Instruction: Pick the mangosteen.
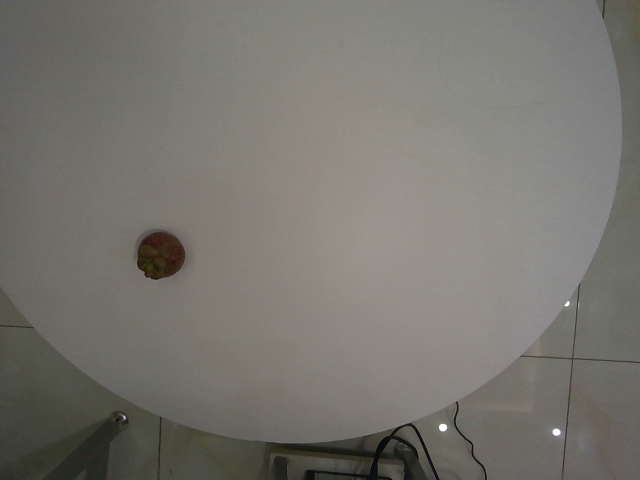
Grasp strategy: vertical